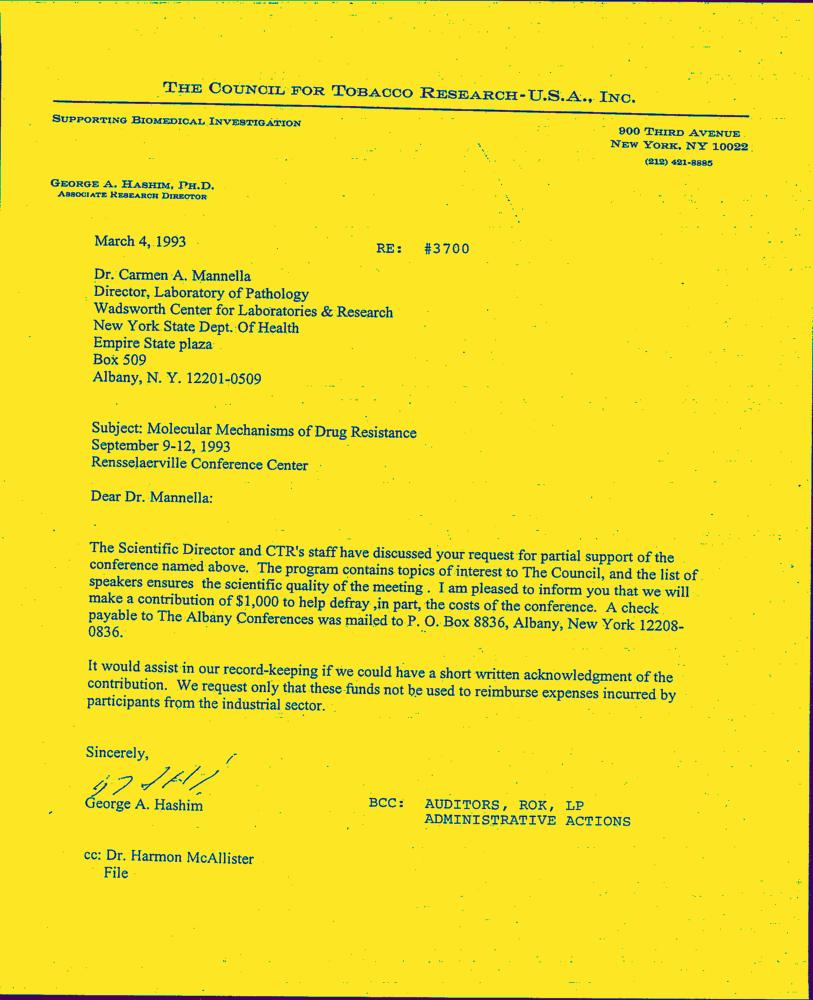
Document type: Letter-Doc